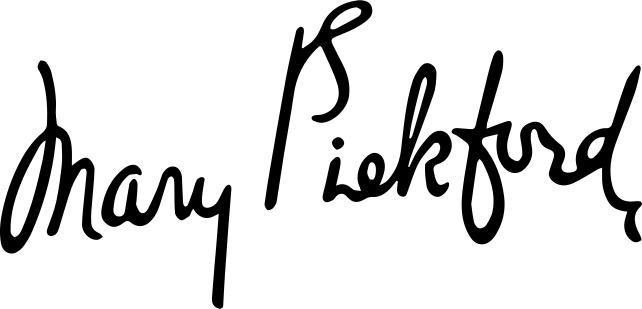
Signature of: mary pickford